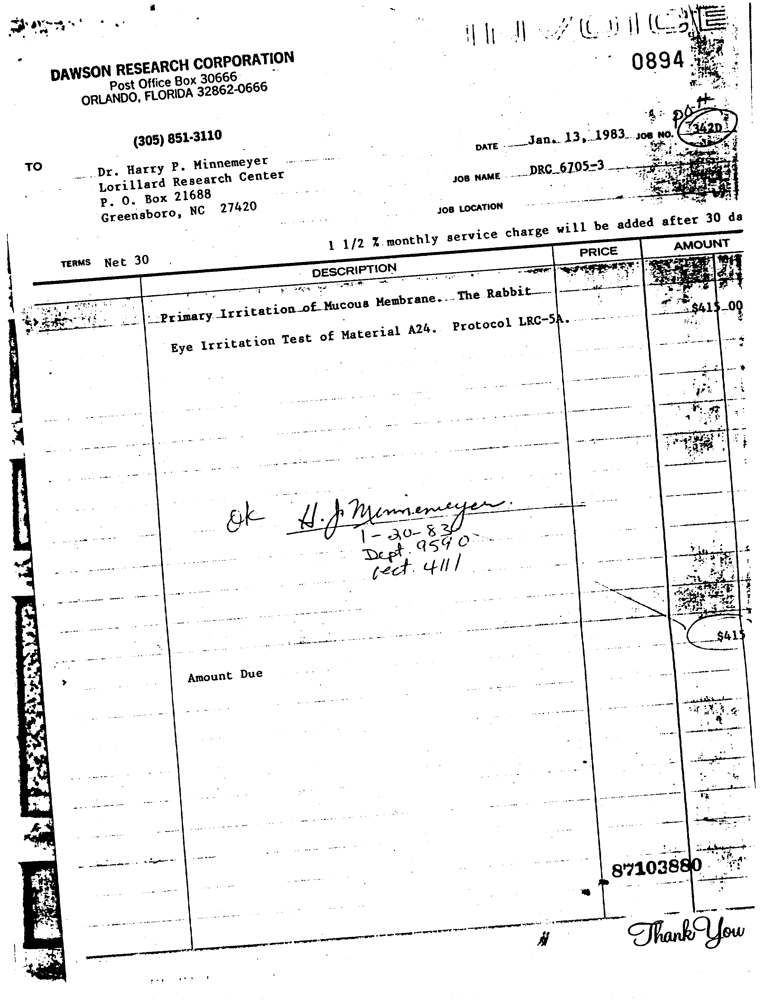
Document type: Invoice